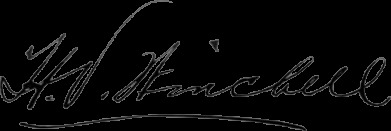
Signature of: horace vaughn winchell